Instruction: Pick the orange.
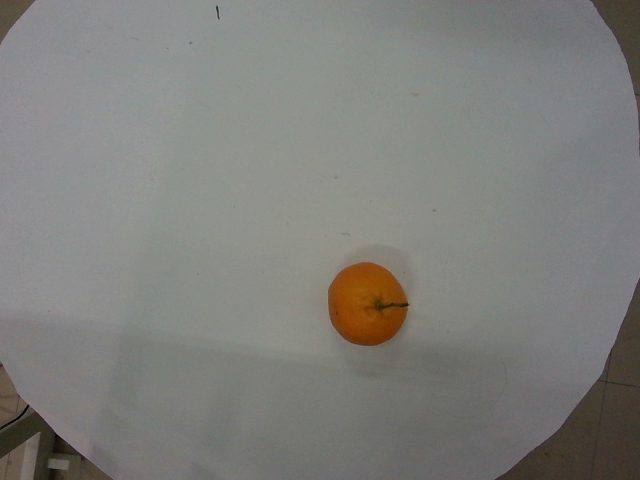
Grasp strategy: vertical